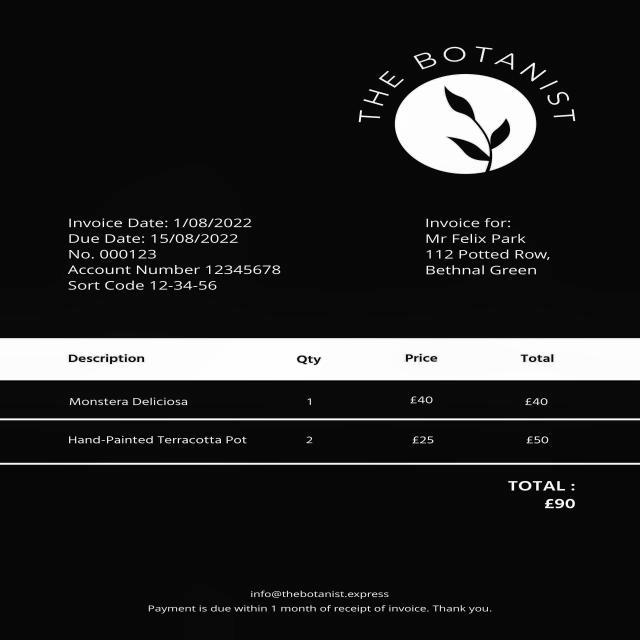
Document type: Invoice